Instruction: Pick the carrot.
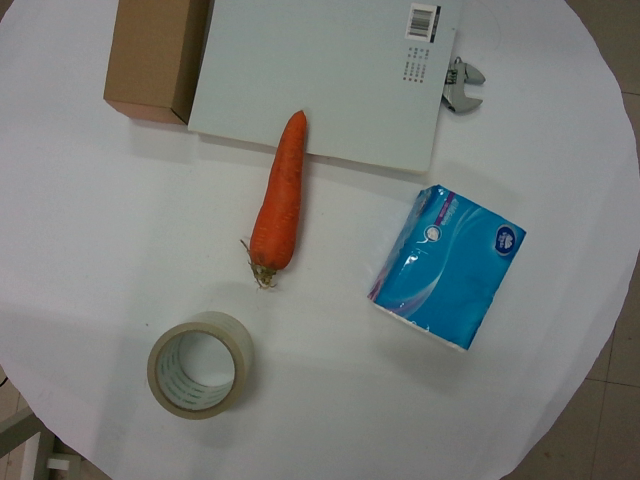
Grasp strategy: vertical